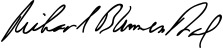
Signature of: richard blumenthal